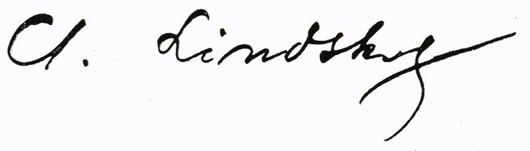
Signature of: claes lindskog